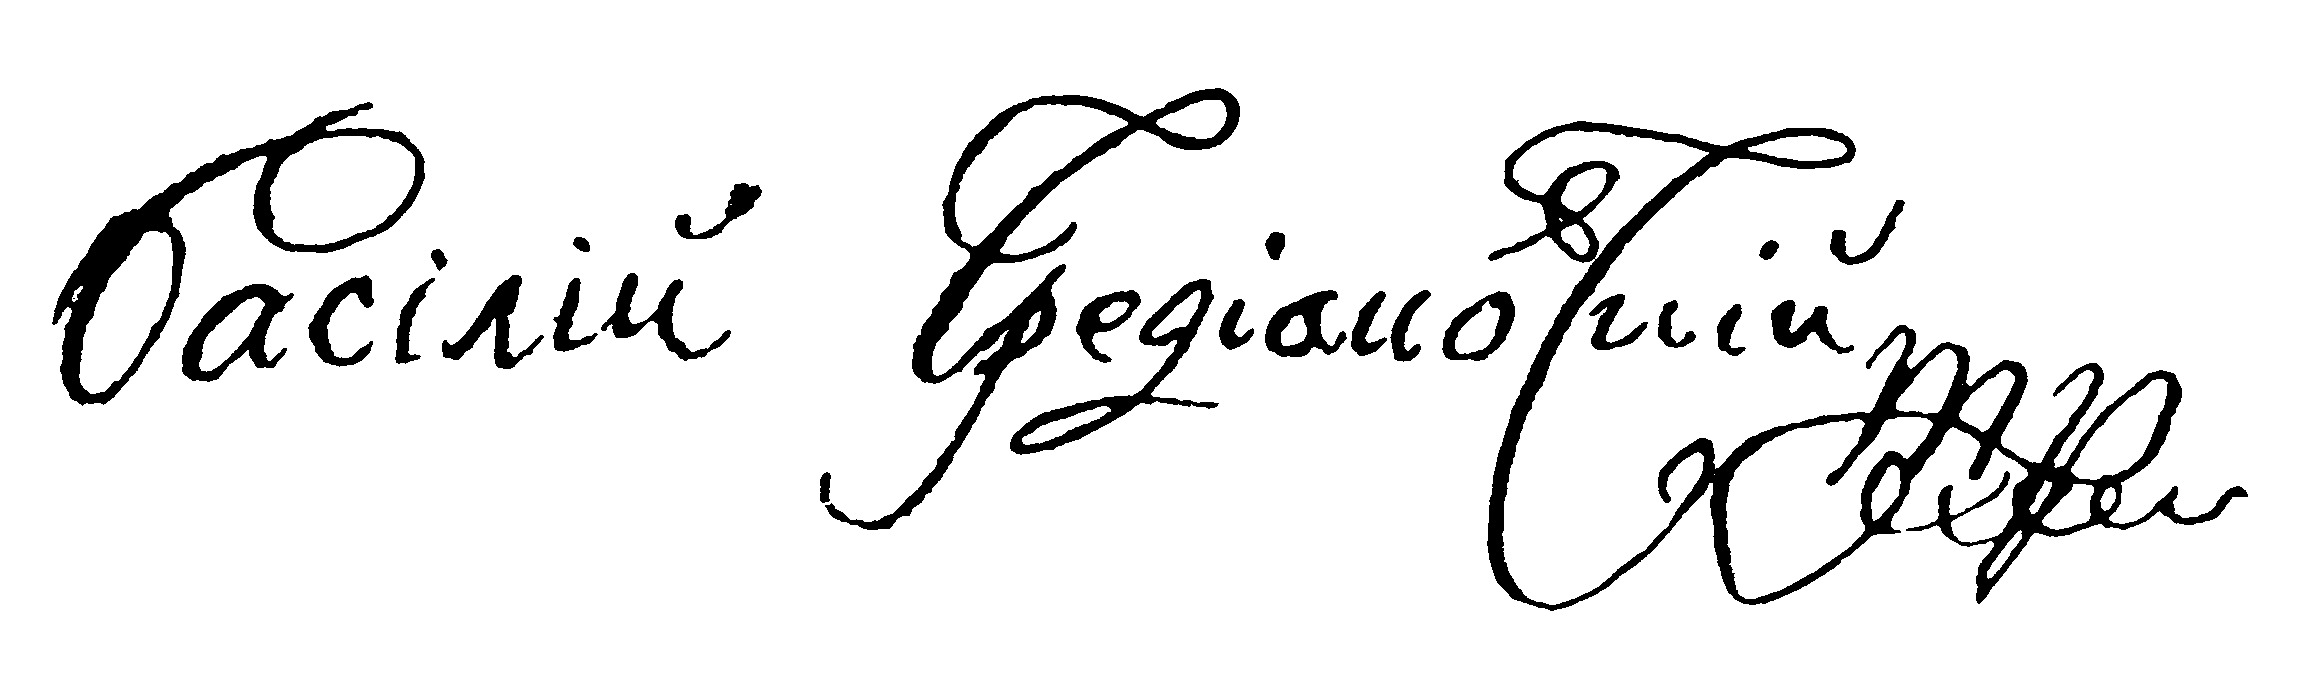
Signature of: vasily trediakovsky